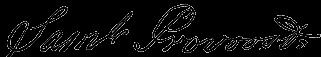
Signature of: samuel provoost